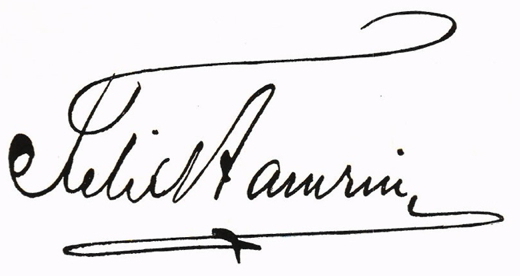
Signature of: felix hamrin